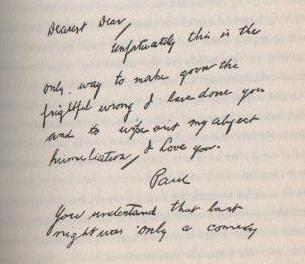
Signature of: paul bern